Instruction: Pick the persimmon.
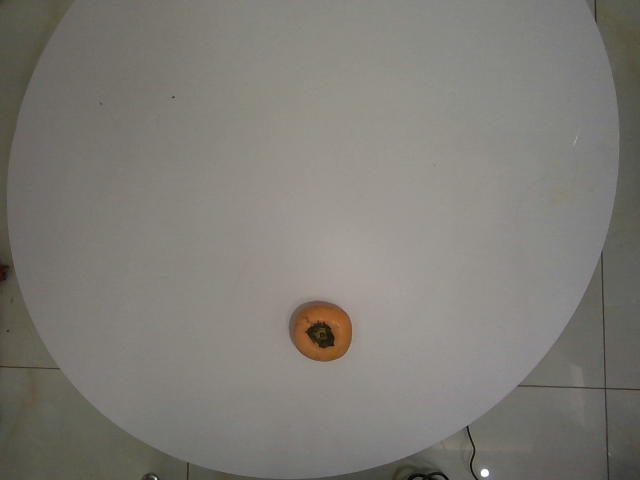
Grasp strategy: vertical